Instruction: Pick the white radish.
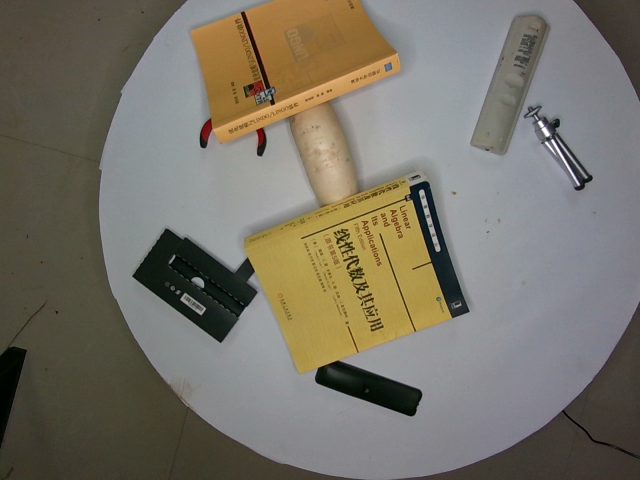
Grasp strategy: vertical